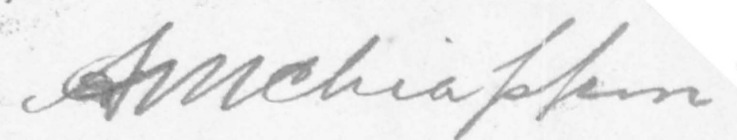
Signature of: atilio chiappori